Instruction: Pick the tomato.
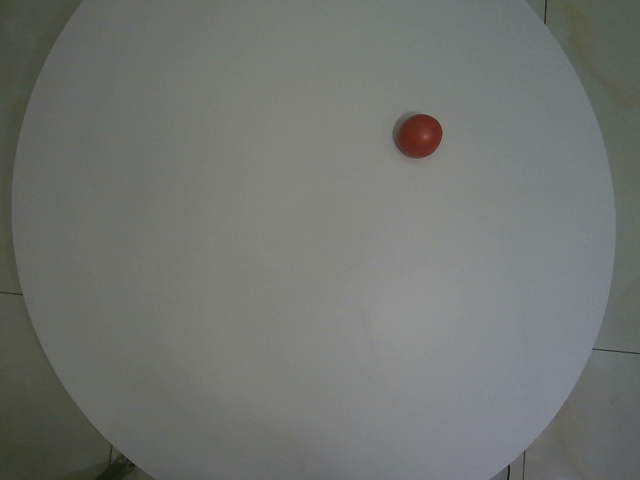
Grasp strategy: vertical